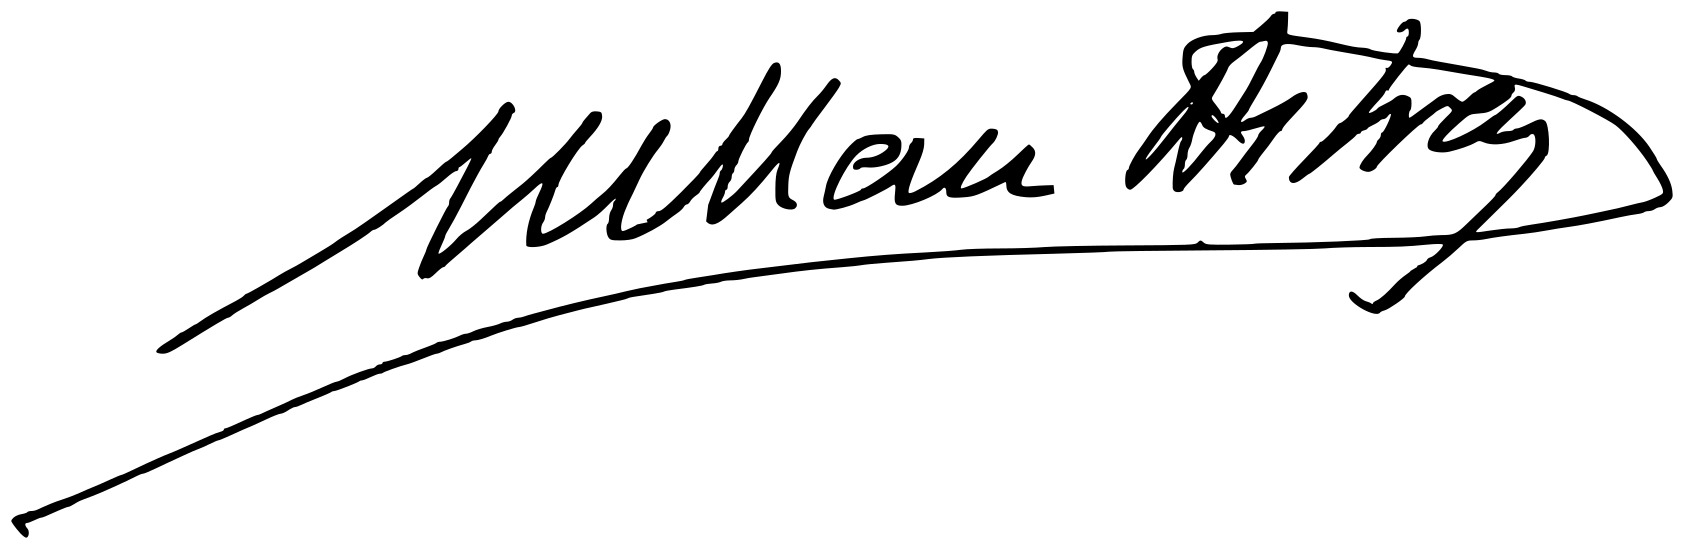
Signature of: josé millán astray